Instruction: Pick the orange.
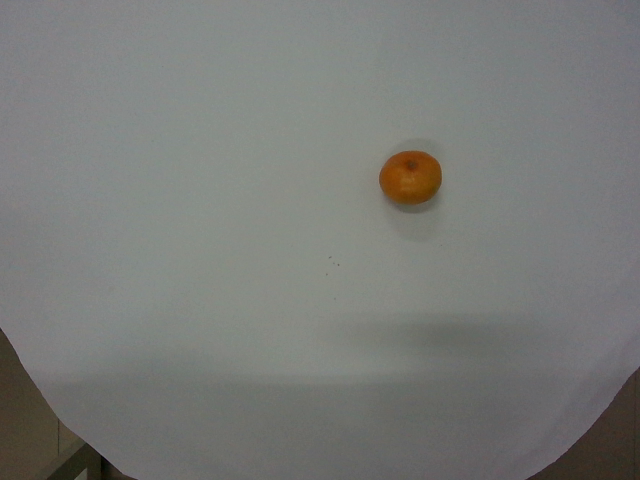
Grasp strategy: vertical